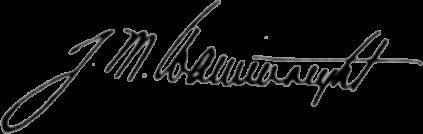
Signature of: jonathan mayhew wainwright iv